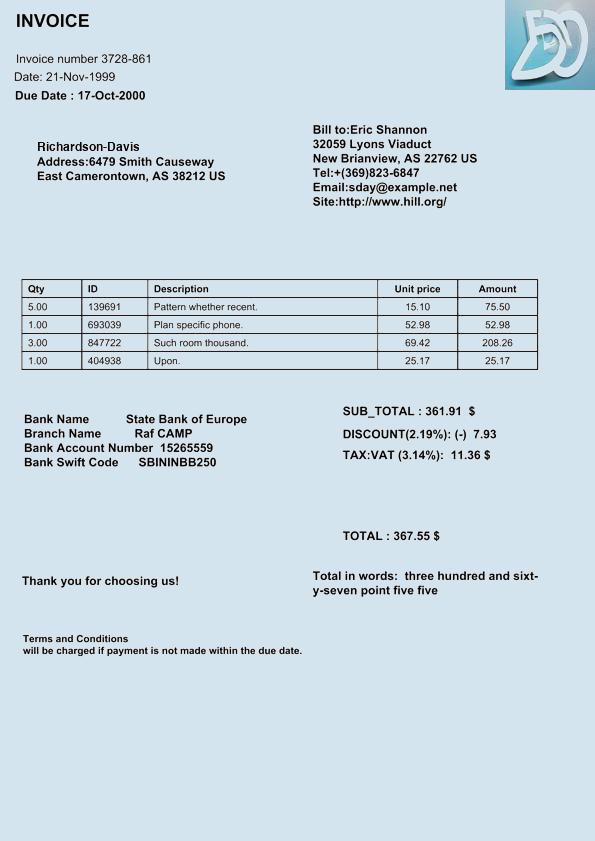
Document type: Invoice